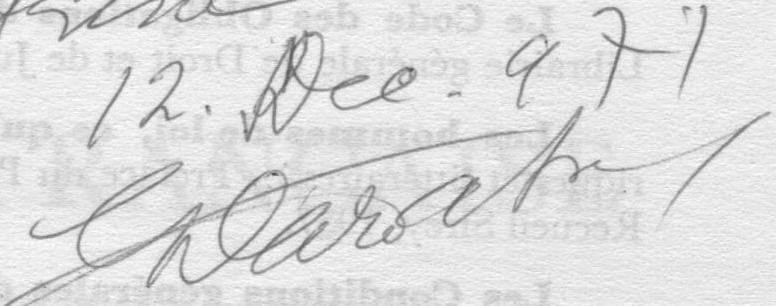
Signature of: choucri cardahi